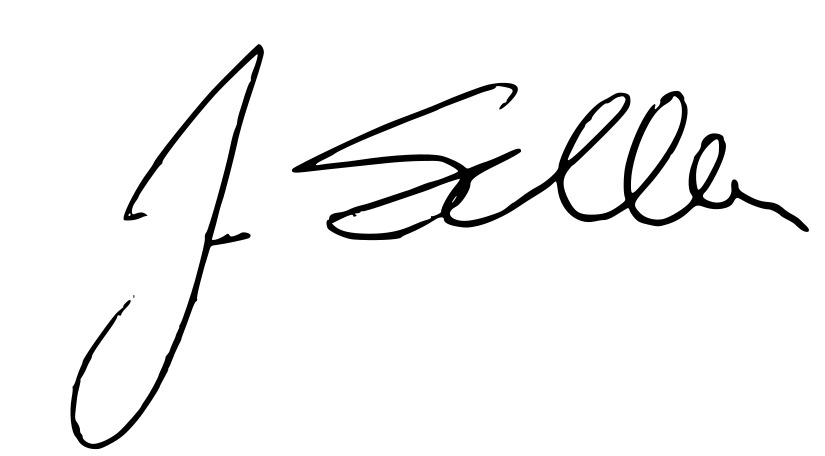
Signature of: jarosław sellin